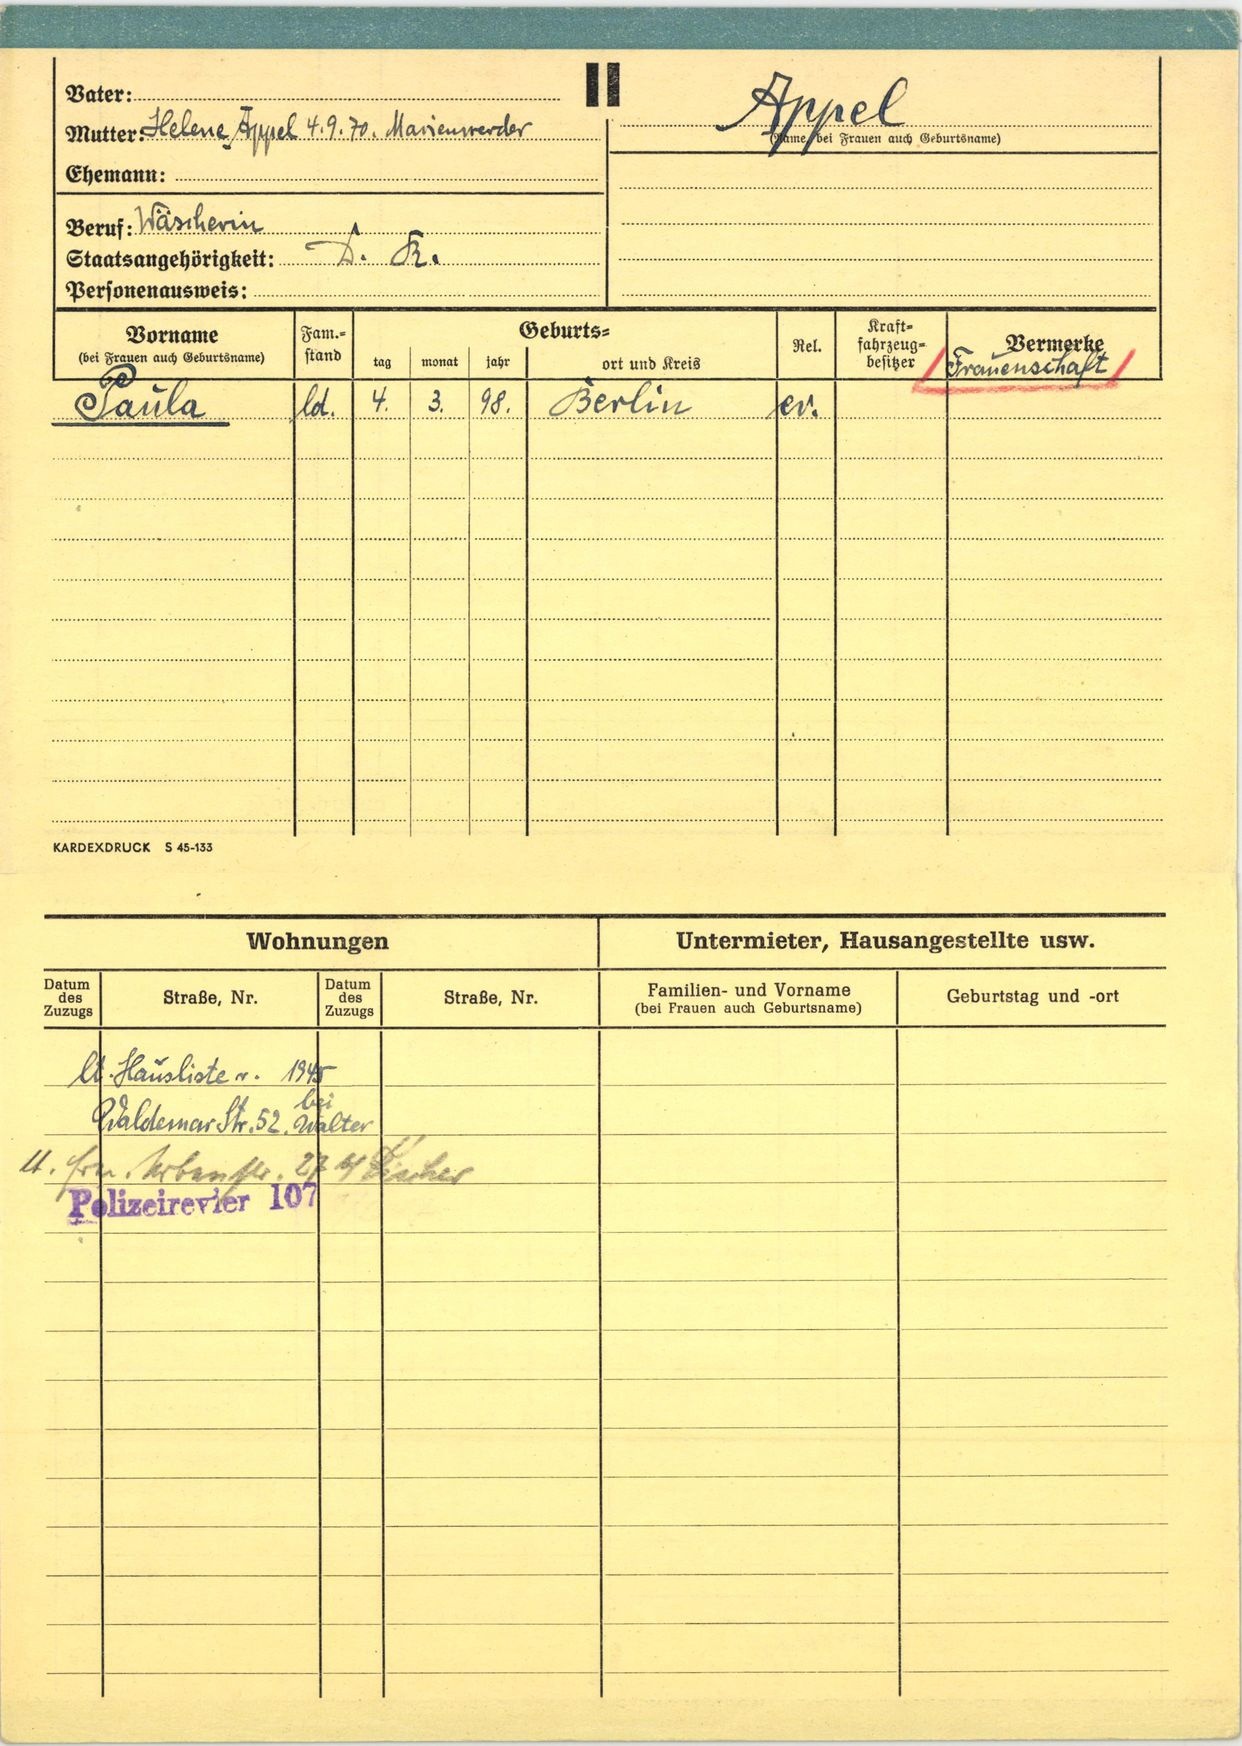
Appel